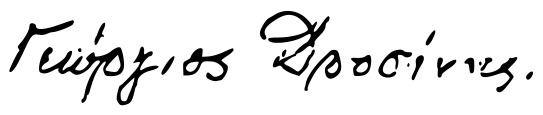
Signature of: georgios drossinis